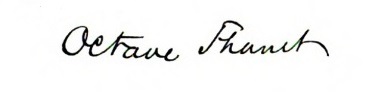
Signature of: alice french